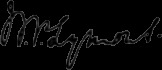
Signature of: penn symons